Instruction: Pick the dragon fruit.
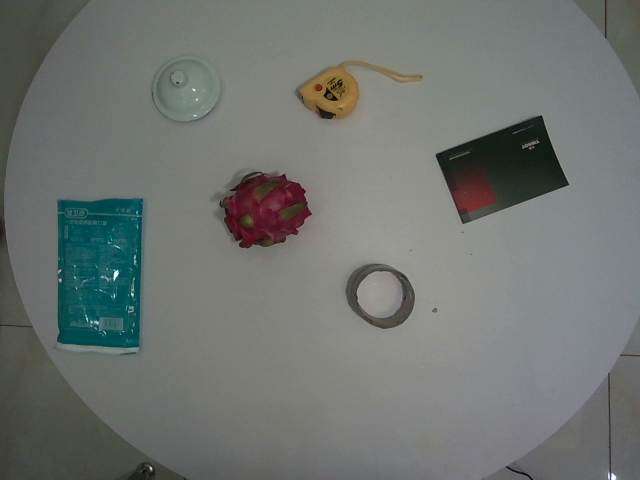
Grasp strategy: vertical